Question: What are the imaging findings?
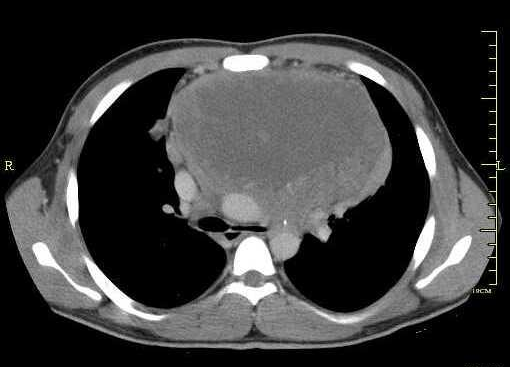
Answer: The imaging shows CXR- PA/LAT- showed Large anterior mediastinal mass
CT Chest- Confirmation of large anterior mediastinal mass with mixed attenuation. The mass exerts considerable mass effect on other mediastinal structures. chest CT- Confirmation of large anterior mediastinal mass with mixed attenuation characteristics..